Question: What is the assessed value of the property as noted in the document?
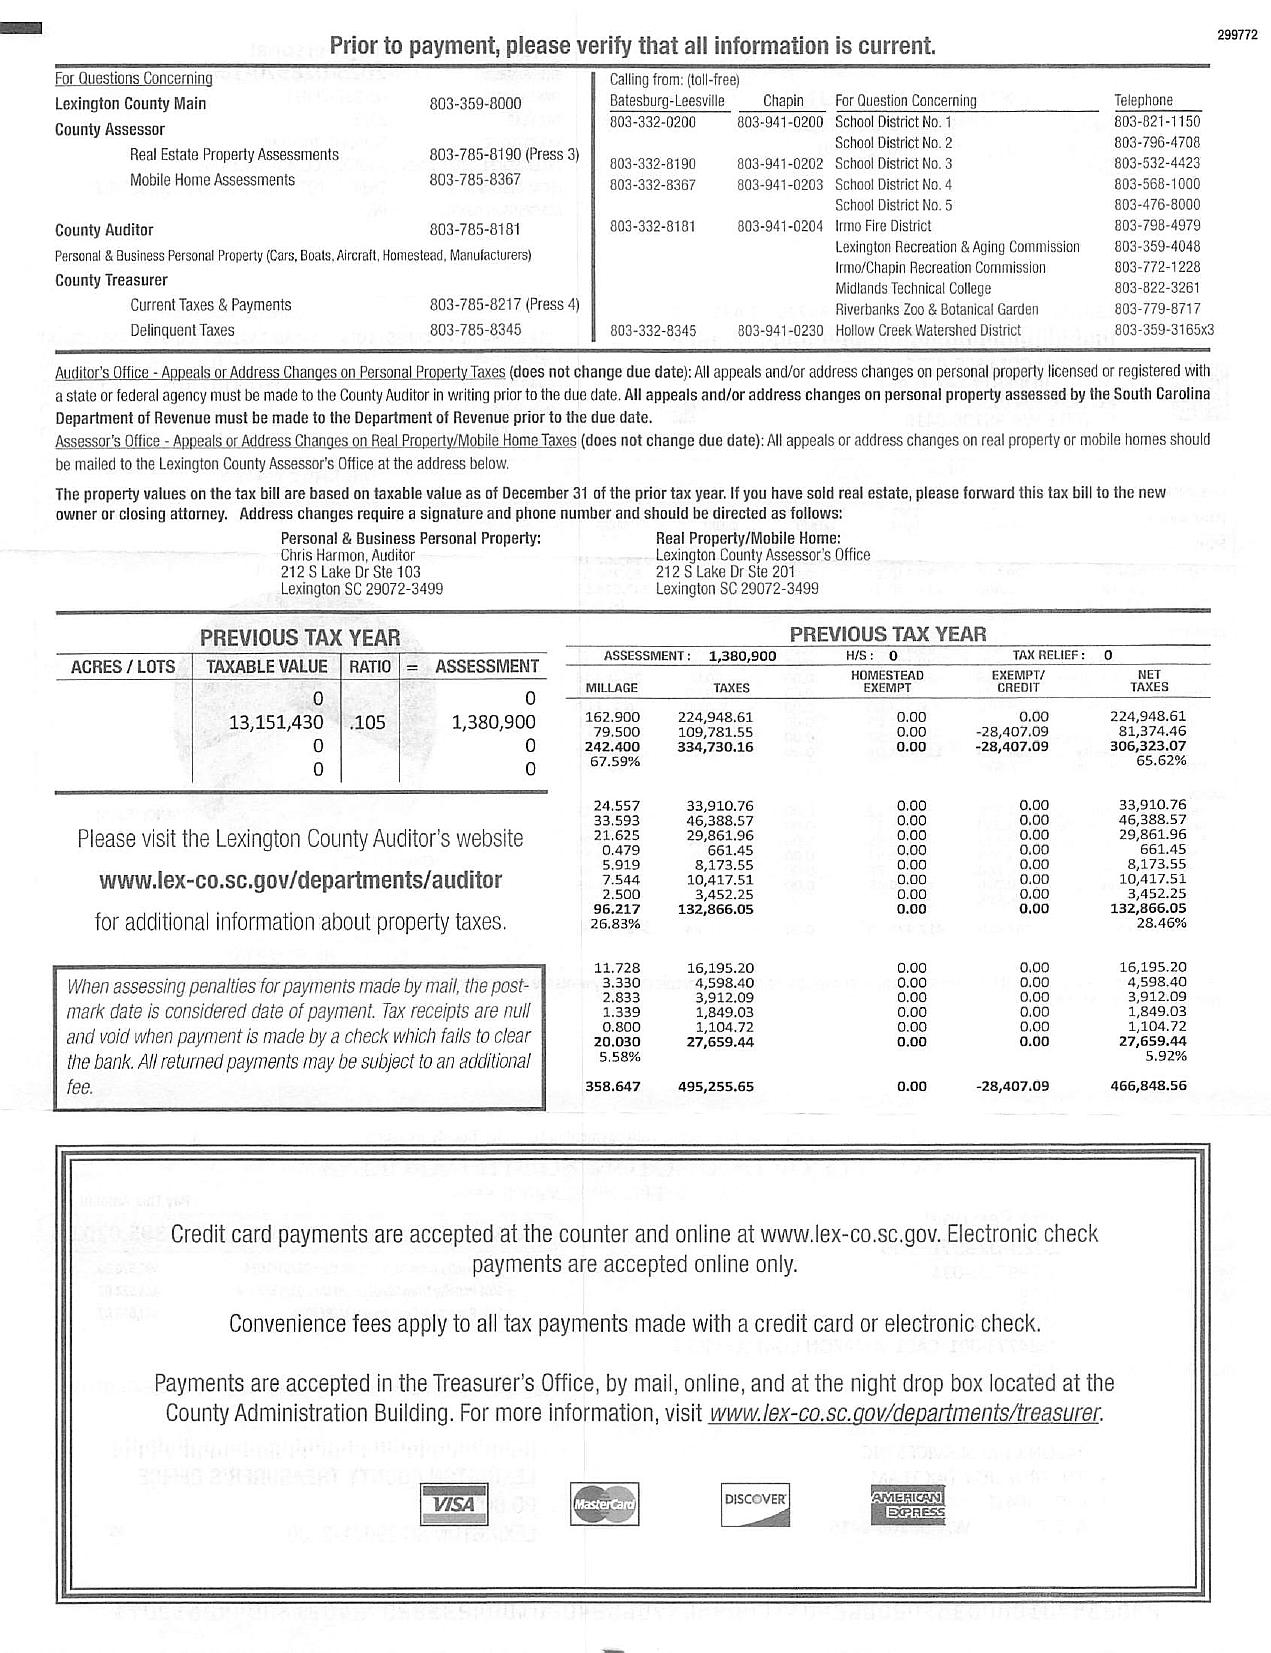
Answer: "1,380,900"